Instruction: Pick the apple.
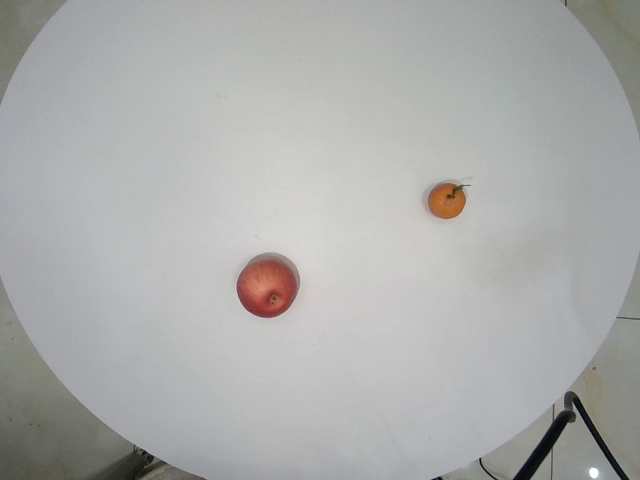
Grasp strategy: vertical